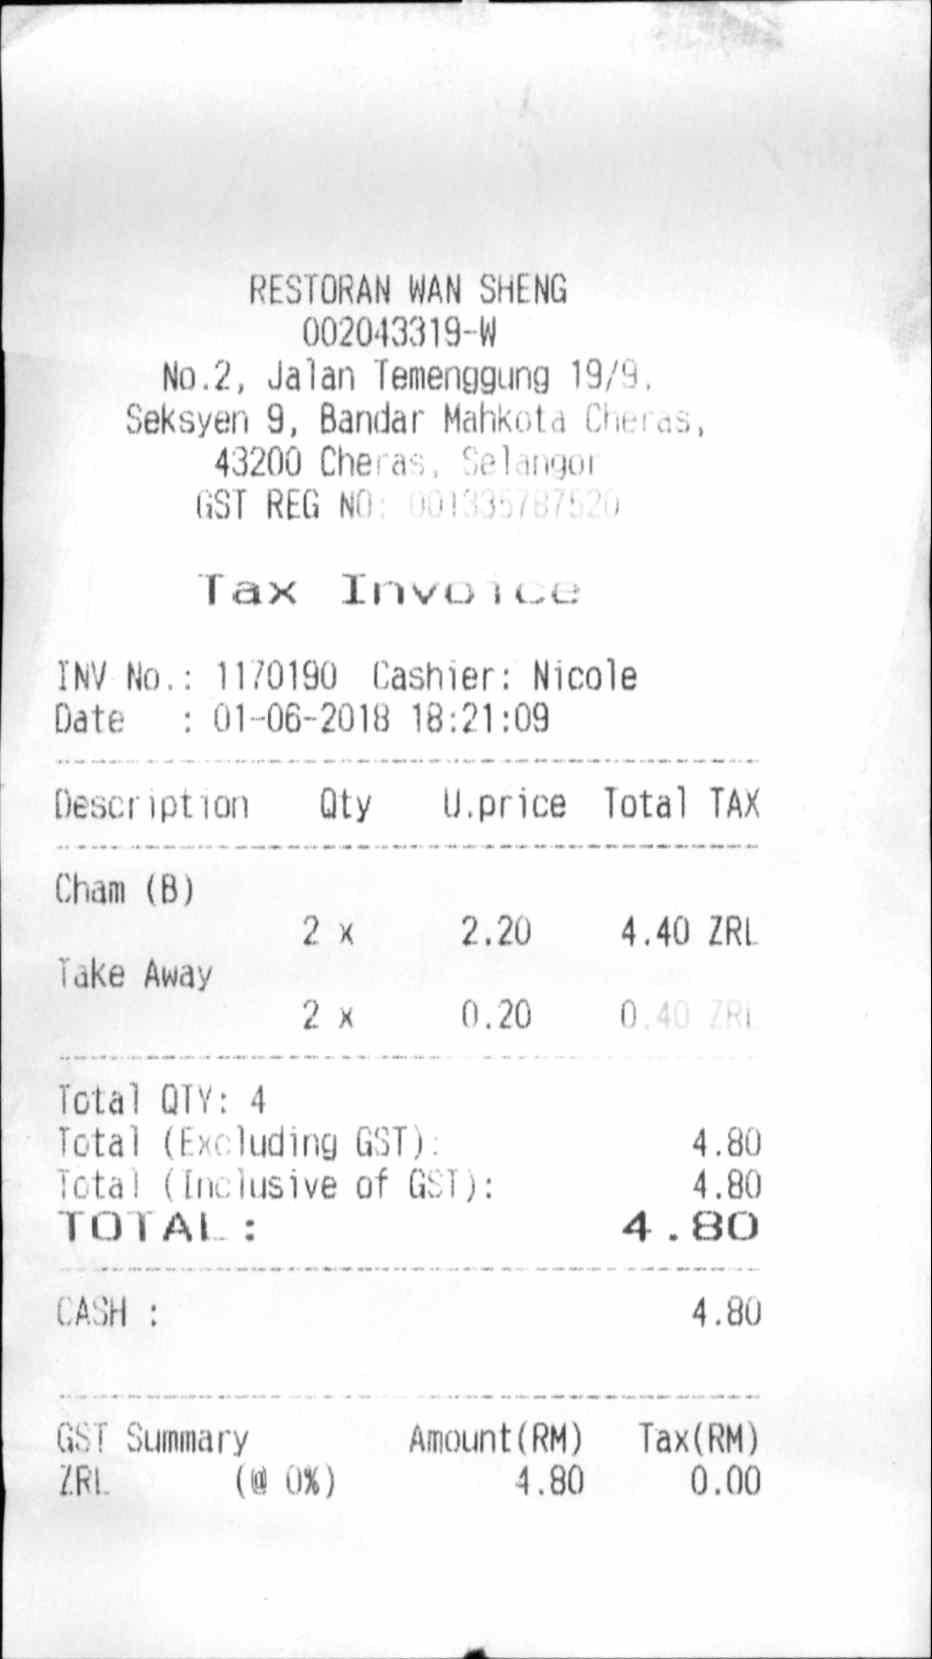
RESTORAN WAN SHENG
002043319-W
NO.2, JALAN TEMENGGUNG 19/9,
SEKSYEN 9, BANDAR MAHKOTA CHERAS,
43200 CHERAS, SELANGOR
GST REG NO: 001335787520
TAX INVOICE
INV NO.: 1170190
CASHIER: NICOLE
DATE
: 01-06-2018 18:21:09
DESCRIPTION
QTY
U.PRICE
TOTAL
TAX
CHAM (B)
2 X
2.20
4.40
ZRL
TAKE AWAY
2 X
0.20
0.40
ZRL
TOTAL QTY: 4
TOTAL (EXCLUDING GST):
4.80
TOTAL (INCLUSIVE OF GST):
4.80
TOTAL :
4.80
CASH :
4.80
GST SUMMARY
AMOUNT(RM)
TAX(RM)
ZRL
(@ 0%)
4.80
0.00